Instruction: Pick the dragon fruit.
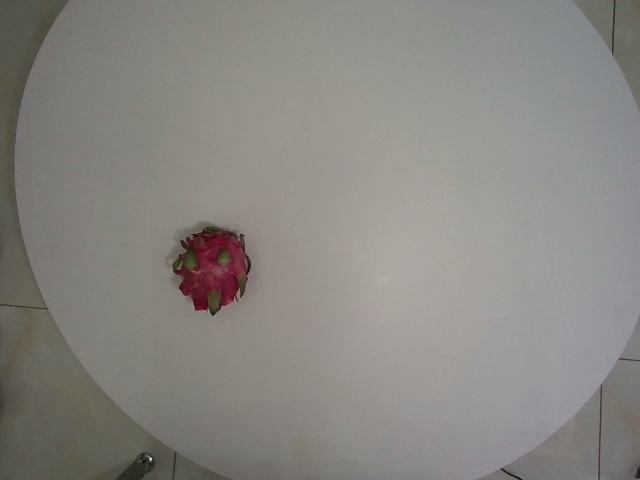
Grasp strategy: vertical